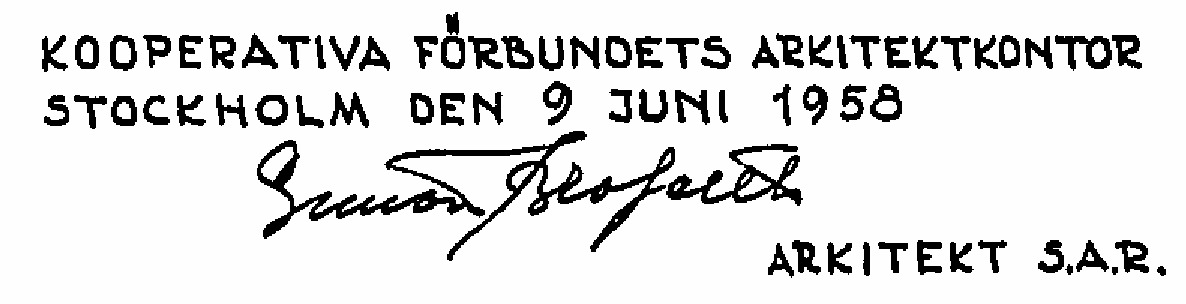
Signature of: simon brofelth